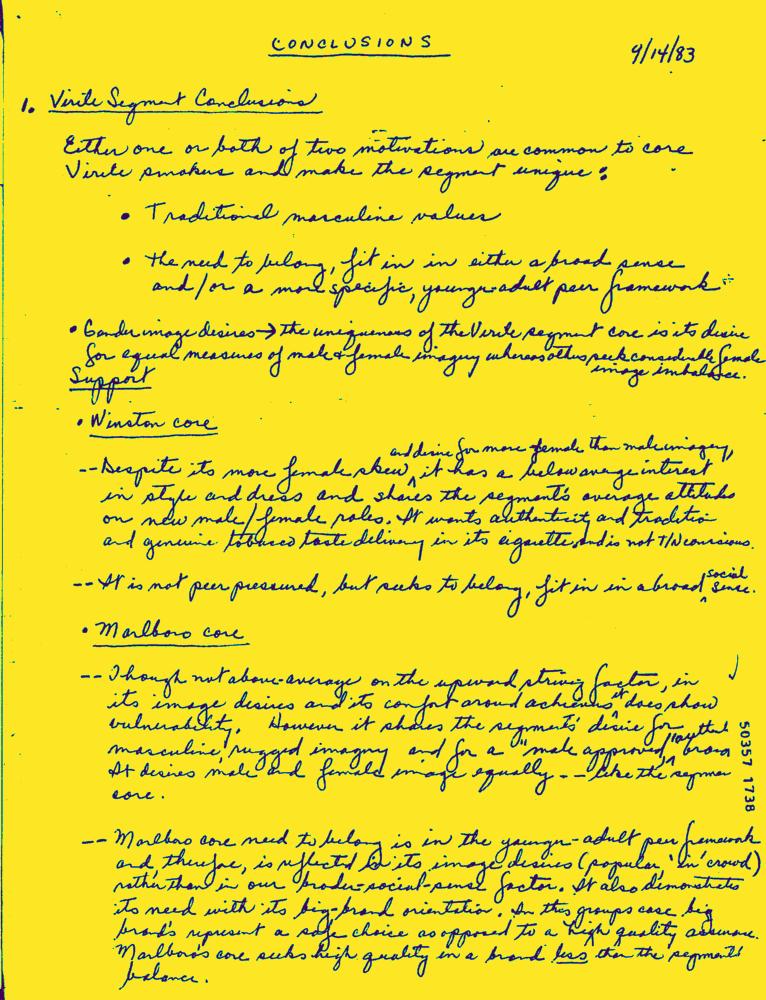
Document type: Hand-Written